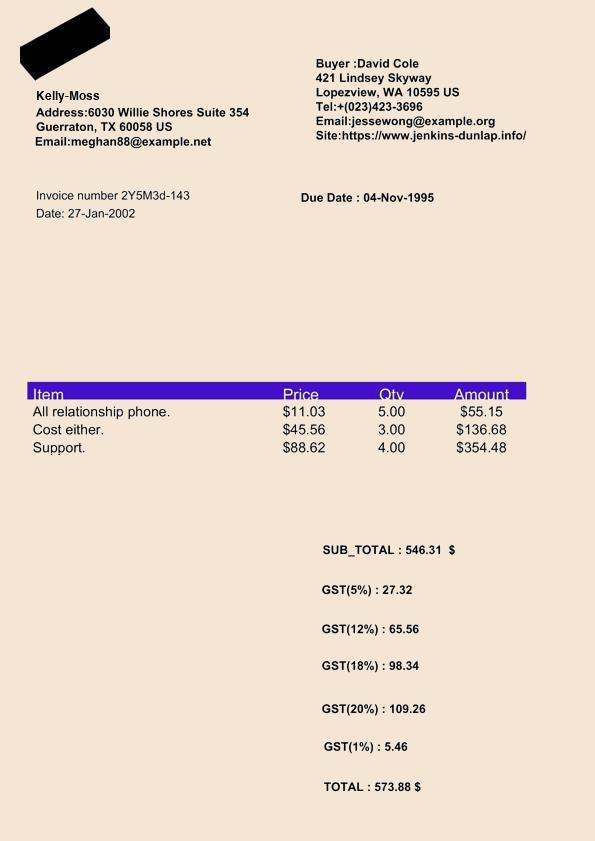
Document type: Invoice